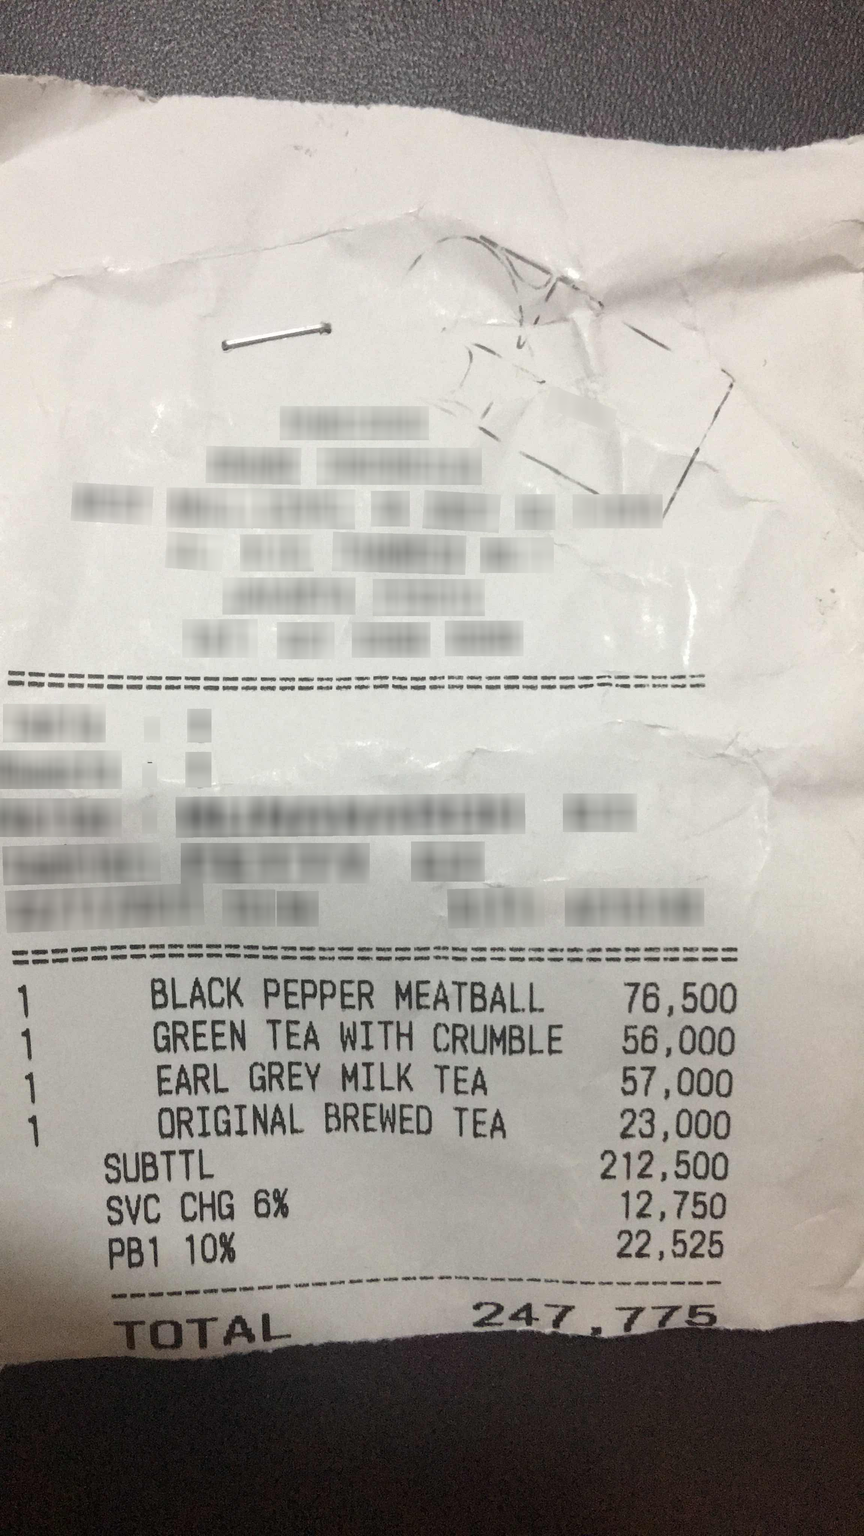
Extraction:
receipt: line_items: name: BLACK PEPPER MEATBALL
price: 76,500
qty: 1
name: GREEN TEA WITH CRUMBLE
price: 56,000
qty: 1
name: EARL GREY MILK TEA
price: 57,000
qty: 1
name: ORIGINAL BREWED TEA
price: 23,000
qty: 1
subtotal: 212,500
tax: 22,525
service: 12,750
total: 247,775